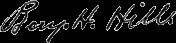
Signature of: benjamin harvey hill